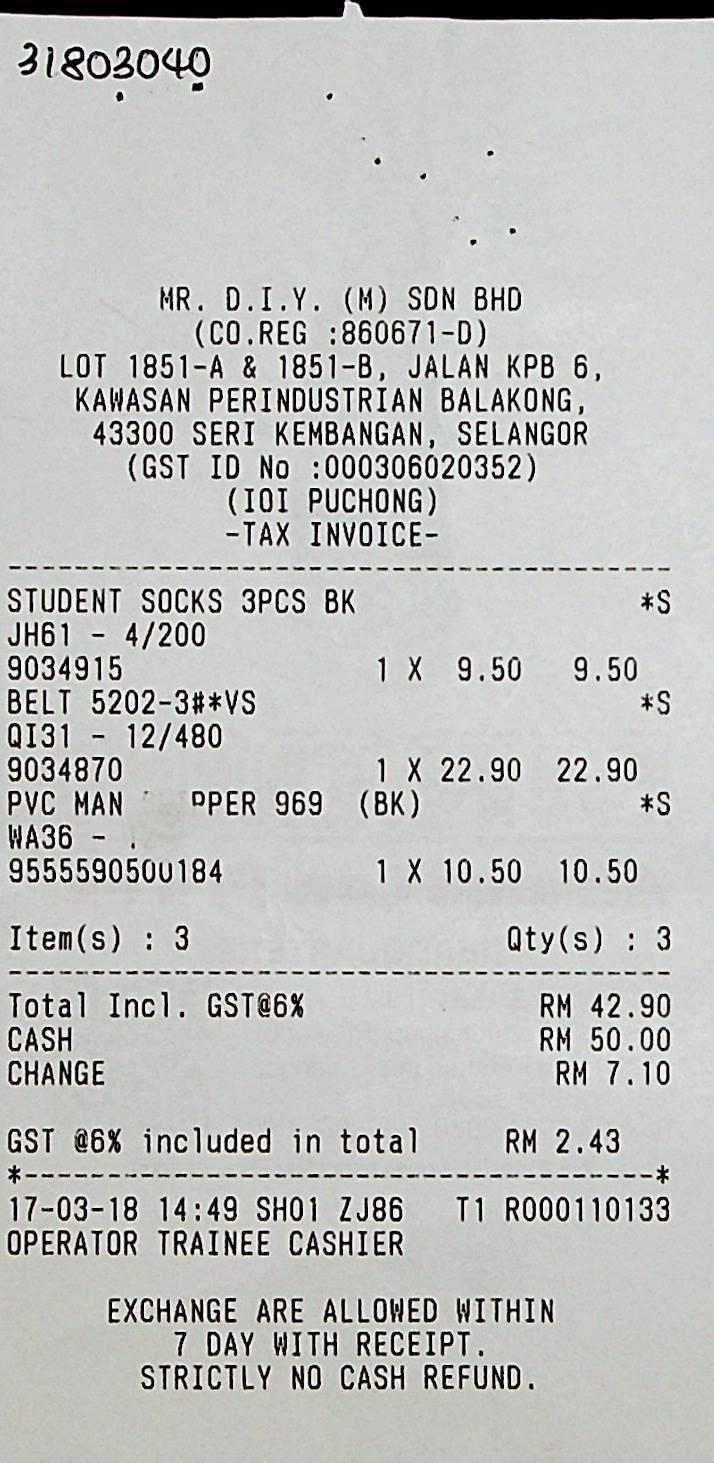
MR. D.I.Y. (M) SDN BHD
(CO. REG :860671-D)
LOT 1851-A & 1851-B, JALAN KPB 6,
KAWASAN PERINDUSTRIAN BALAKONG,
43300 SERI KEMBANGAN, SELANGOR
(GST ID NO :000306020352)
(IOI PUCHONG)
- TAX INVOICE -
STUDENT SOCKS 3PCS BK
*S
JH61 - 4/200
9034915
1 X 9.50
9.50
BELT 5202-3#*VS
*S
QI31 - 12/480
9034870
1 X 22.90
22.90
PVC MAN
PER 969 (BK)
*S
WA36 -
9555590500184
1 X 10.50
10.50
ITEM(S) : 3
QTY(S) : 3
TOTAL INCL. GST@6%
RM 42.90
CASH
RM 50.00
CHANGE
RM 7.10
GST @6% INCLUDED IN TOTAL
RM 2.43
17-03-18 14:49 SHO1 ZJ86
T1 R000110133
OPERATOR TRAINEE CASHIER
EXCHANGE ARE ALLOWED WITHIN
7 DAY WITH RECEIPT .
STRICTLY NO CASH REFUND .